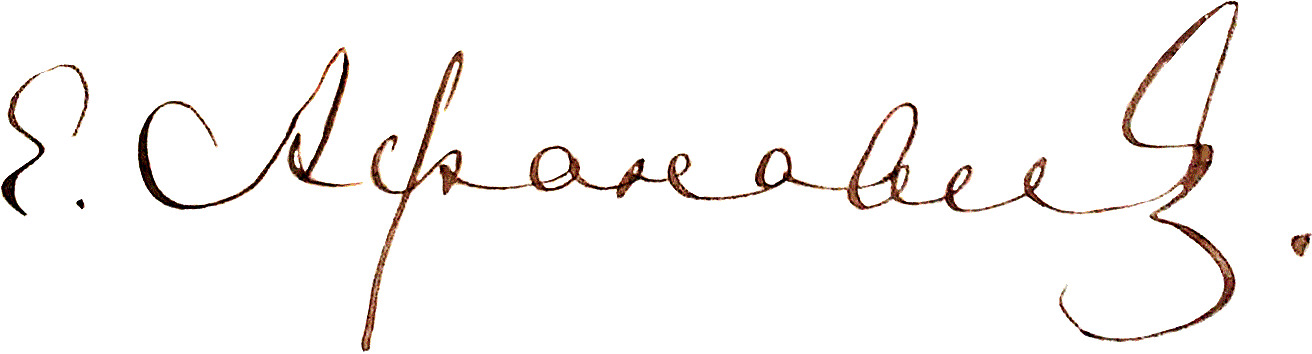
Signature of: yevgeny afanasyev